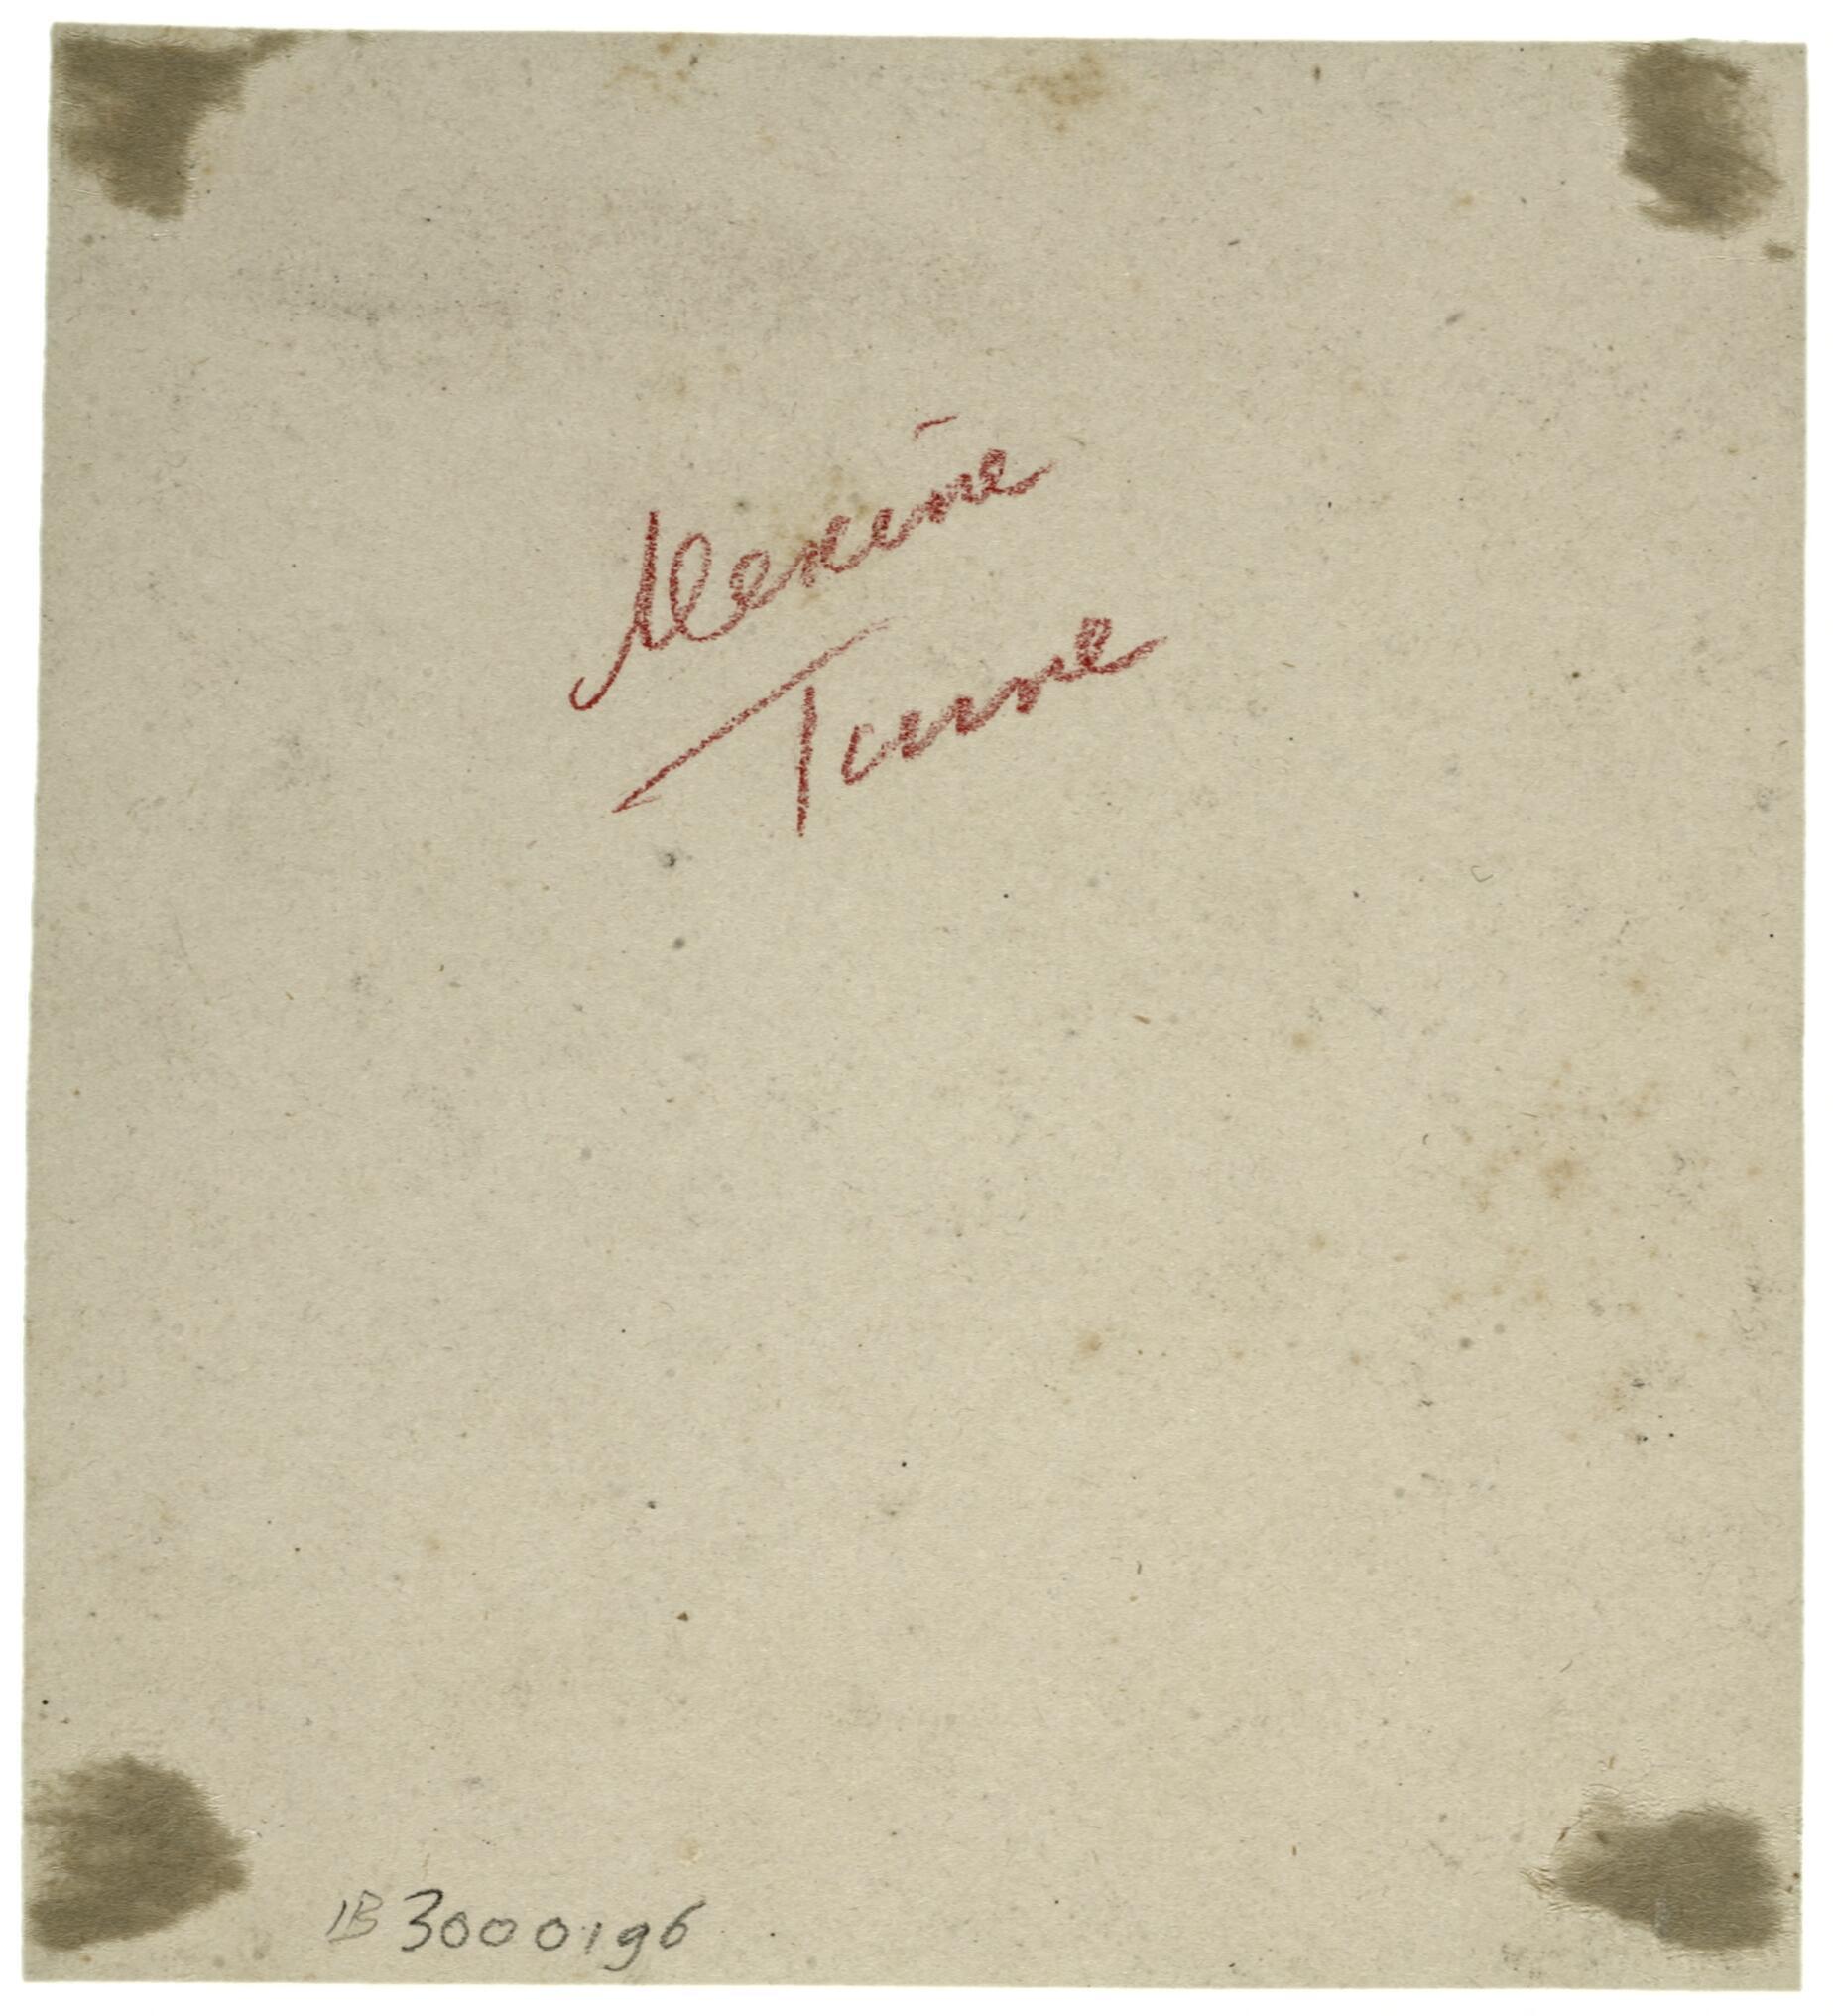
Signature of: alexine tinne